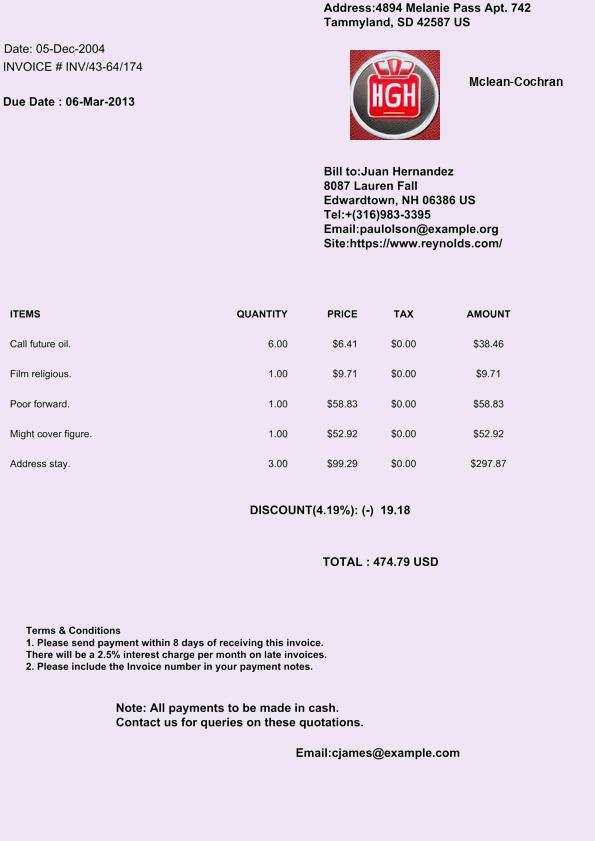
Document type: Invoice